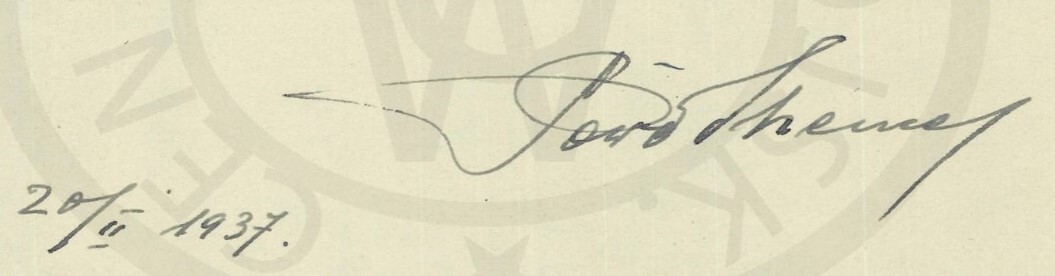
Signature of: paweł mencel